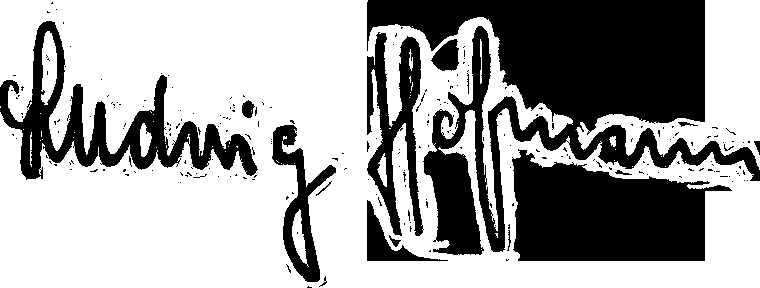
Signature of: ludwig hofmann